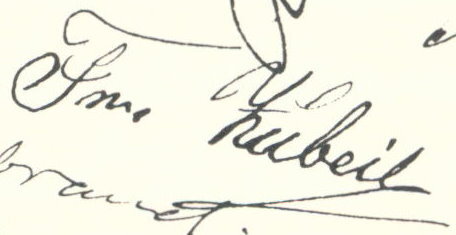
Signature of: karl fritz zubeil